Question: What is the mailing or notice date provided in the document?
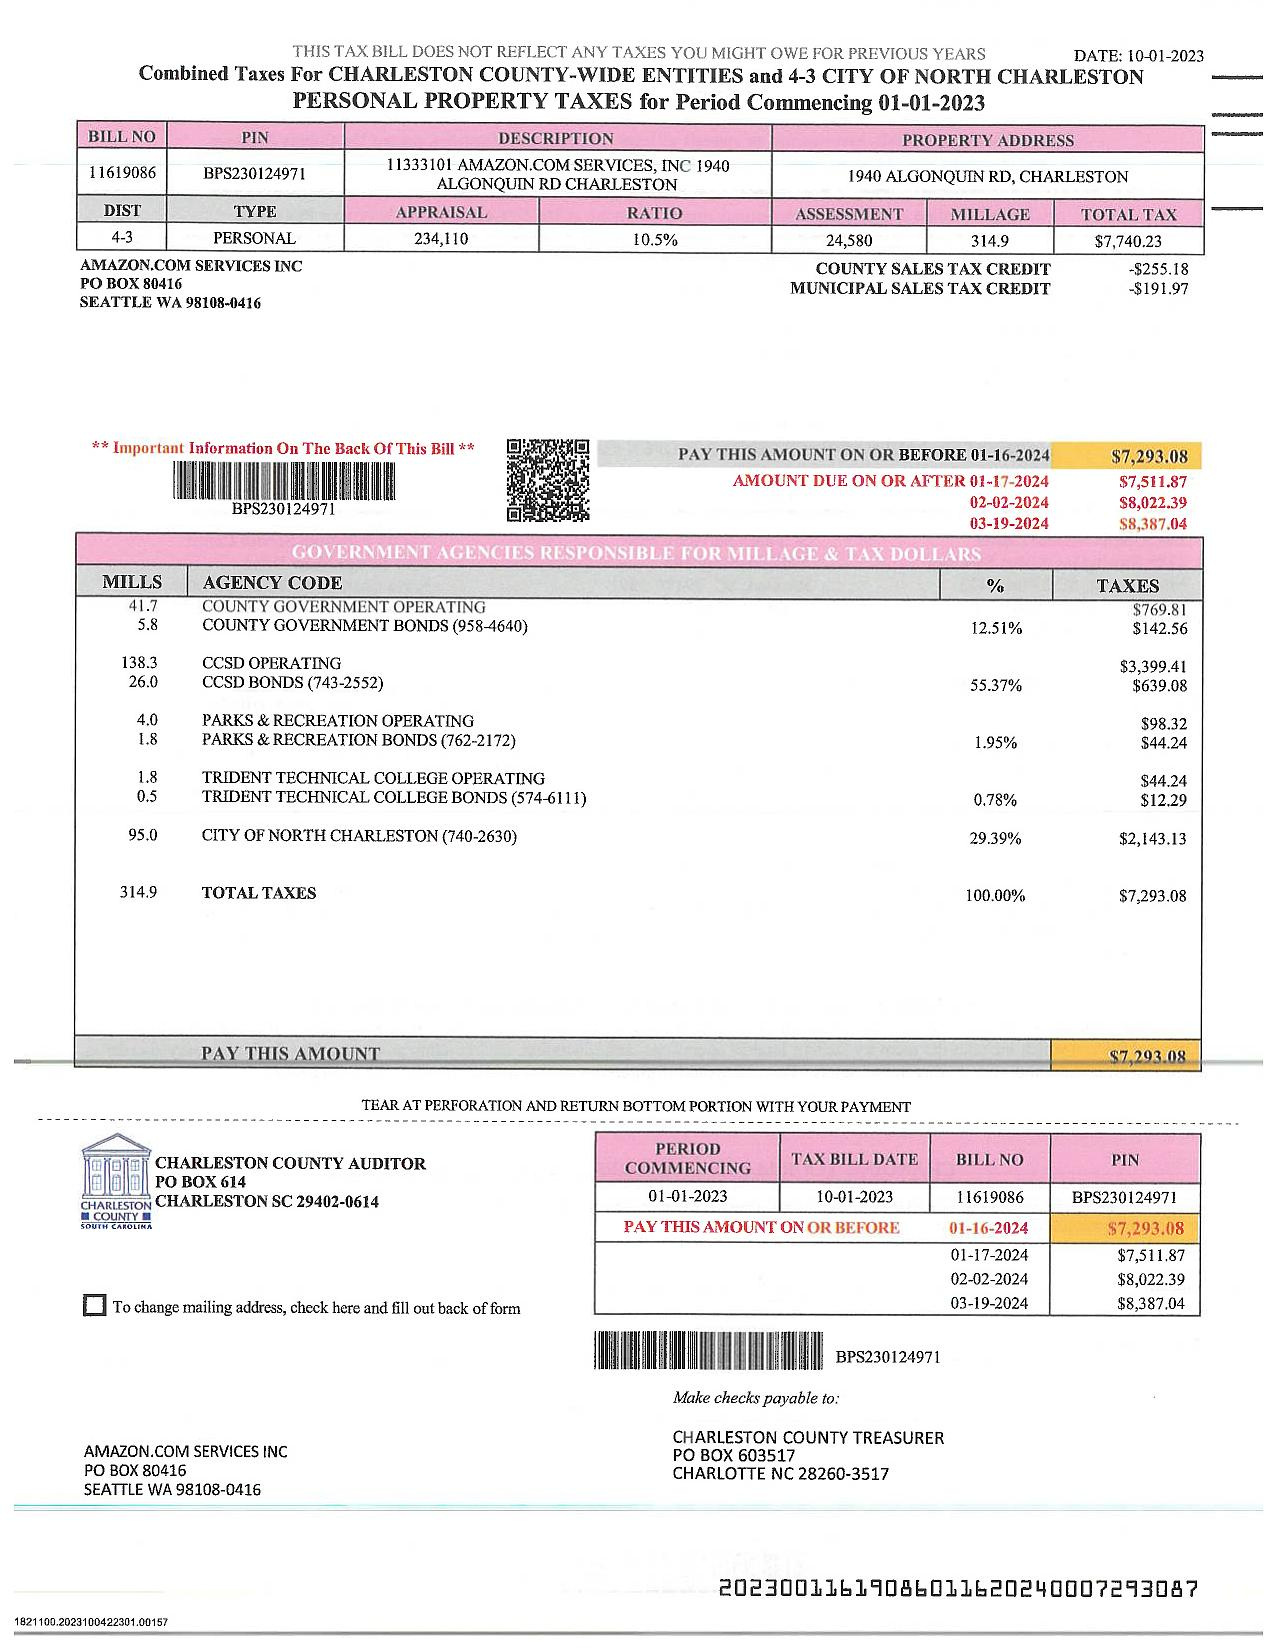
Answer: "10/1/23"